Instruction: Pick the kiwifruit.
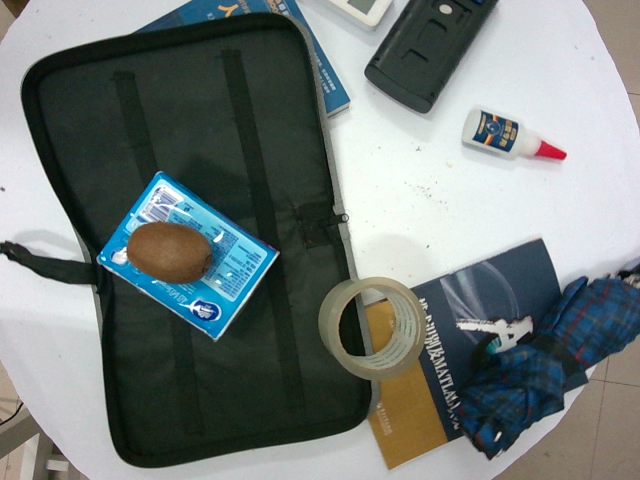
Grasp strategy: vertical